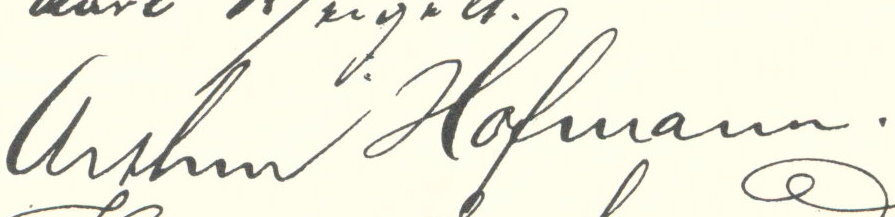
Signature of: arthur hofmann